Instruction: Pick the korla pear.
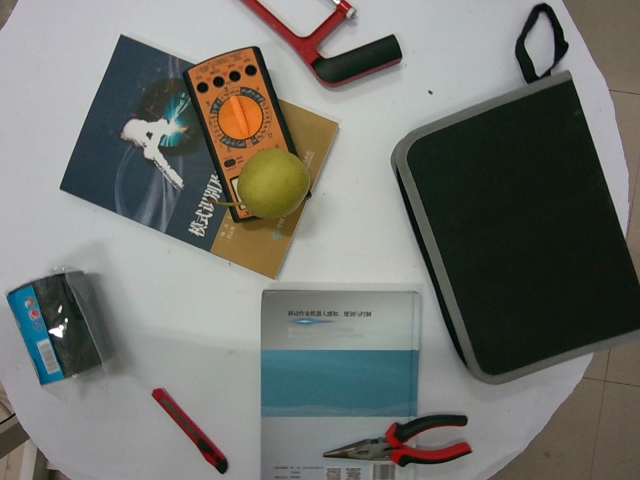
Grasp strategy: vertical